Question: Talk about the condition:
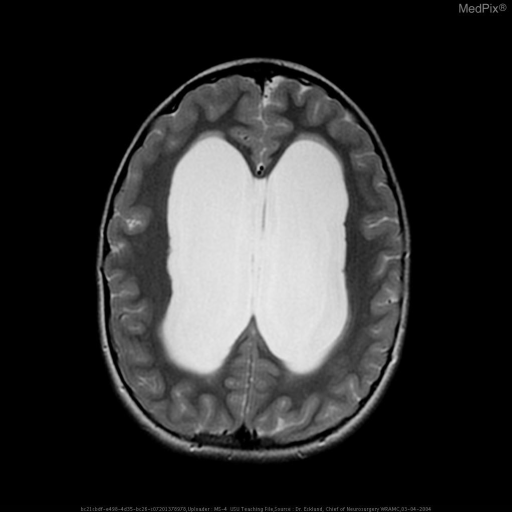
Answer: The disease is discussed as: Hydrocephalus: increased CSF volume as a result of imbalance between production and resorption of CSF which may lead to dilatation of one or several of the CNS ventricles.  Typically described as either communicating or obstructive.

In communicating hydrocephalus, there is normal CSF flow through the foramen of Monroe and the foramina of Megendie and Luschka in the ventricular system implying that the cause is either overproduction of CSF or underabsorption of CSF in the arachnoid villi.

Obstructive hydrocephalus occurs when there is no longer free flow of CSF throughout the ventricles leading to gross dilatation of one or more ventricles.

Typically these cases are treated with ventricular shunts which allow one way flow of CSF from the high pressure ventricules to an area where it may be reabsorbed.  Shunts may be routed to places such as the right atrium but are more commonly placed in the peritoneum due to decreased complications.  Failure of such shunts is typically mechanical and approaches 40% within the first year of placement.